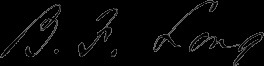
Signature of: benjamin franklin long